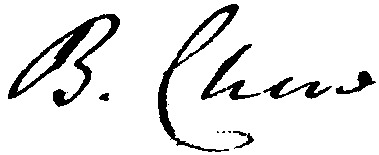
Signature of: benjamin chew